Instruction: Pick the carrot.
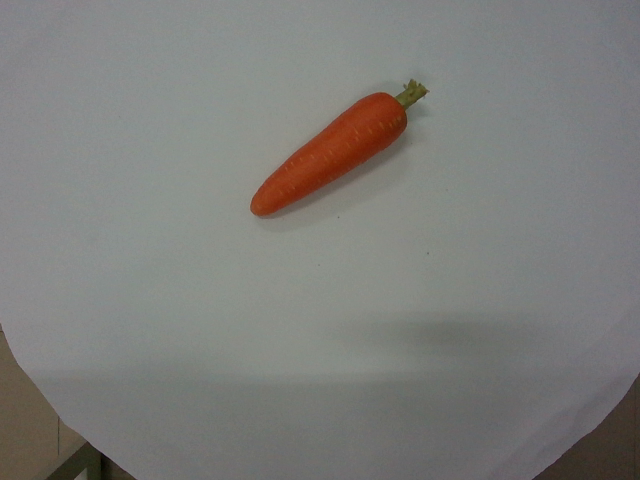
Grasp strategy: vertical